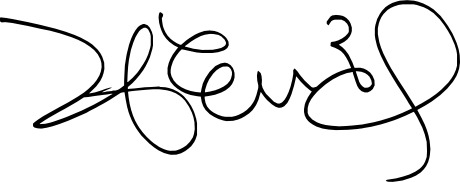
Signature of: kim tae hee